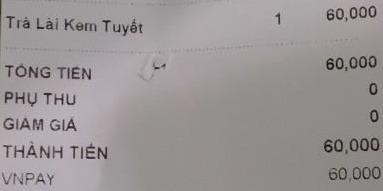
<table>
<tr>
<td>Trà Lài Kem Tuyết</td>
<td>1</td>
<td>60,000</td>
</tr>
</table>

TỔNG TIỀN 60,000
PHỤ THU 0
GIẢM GIÁ 0
THÀNH TIỀN 60,000
VNPAY 60,000